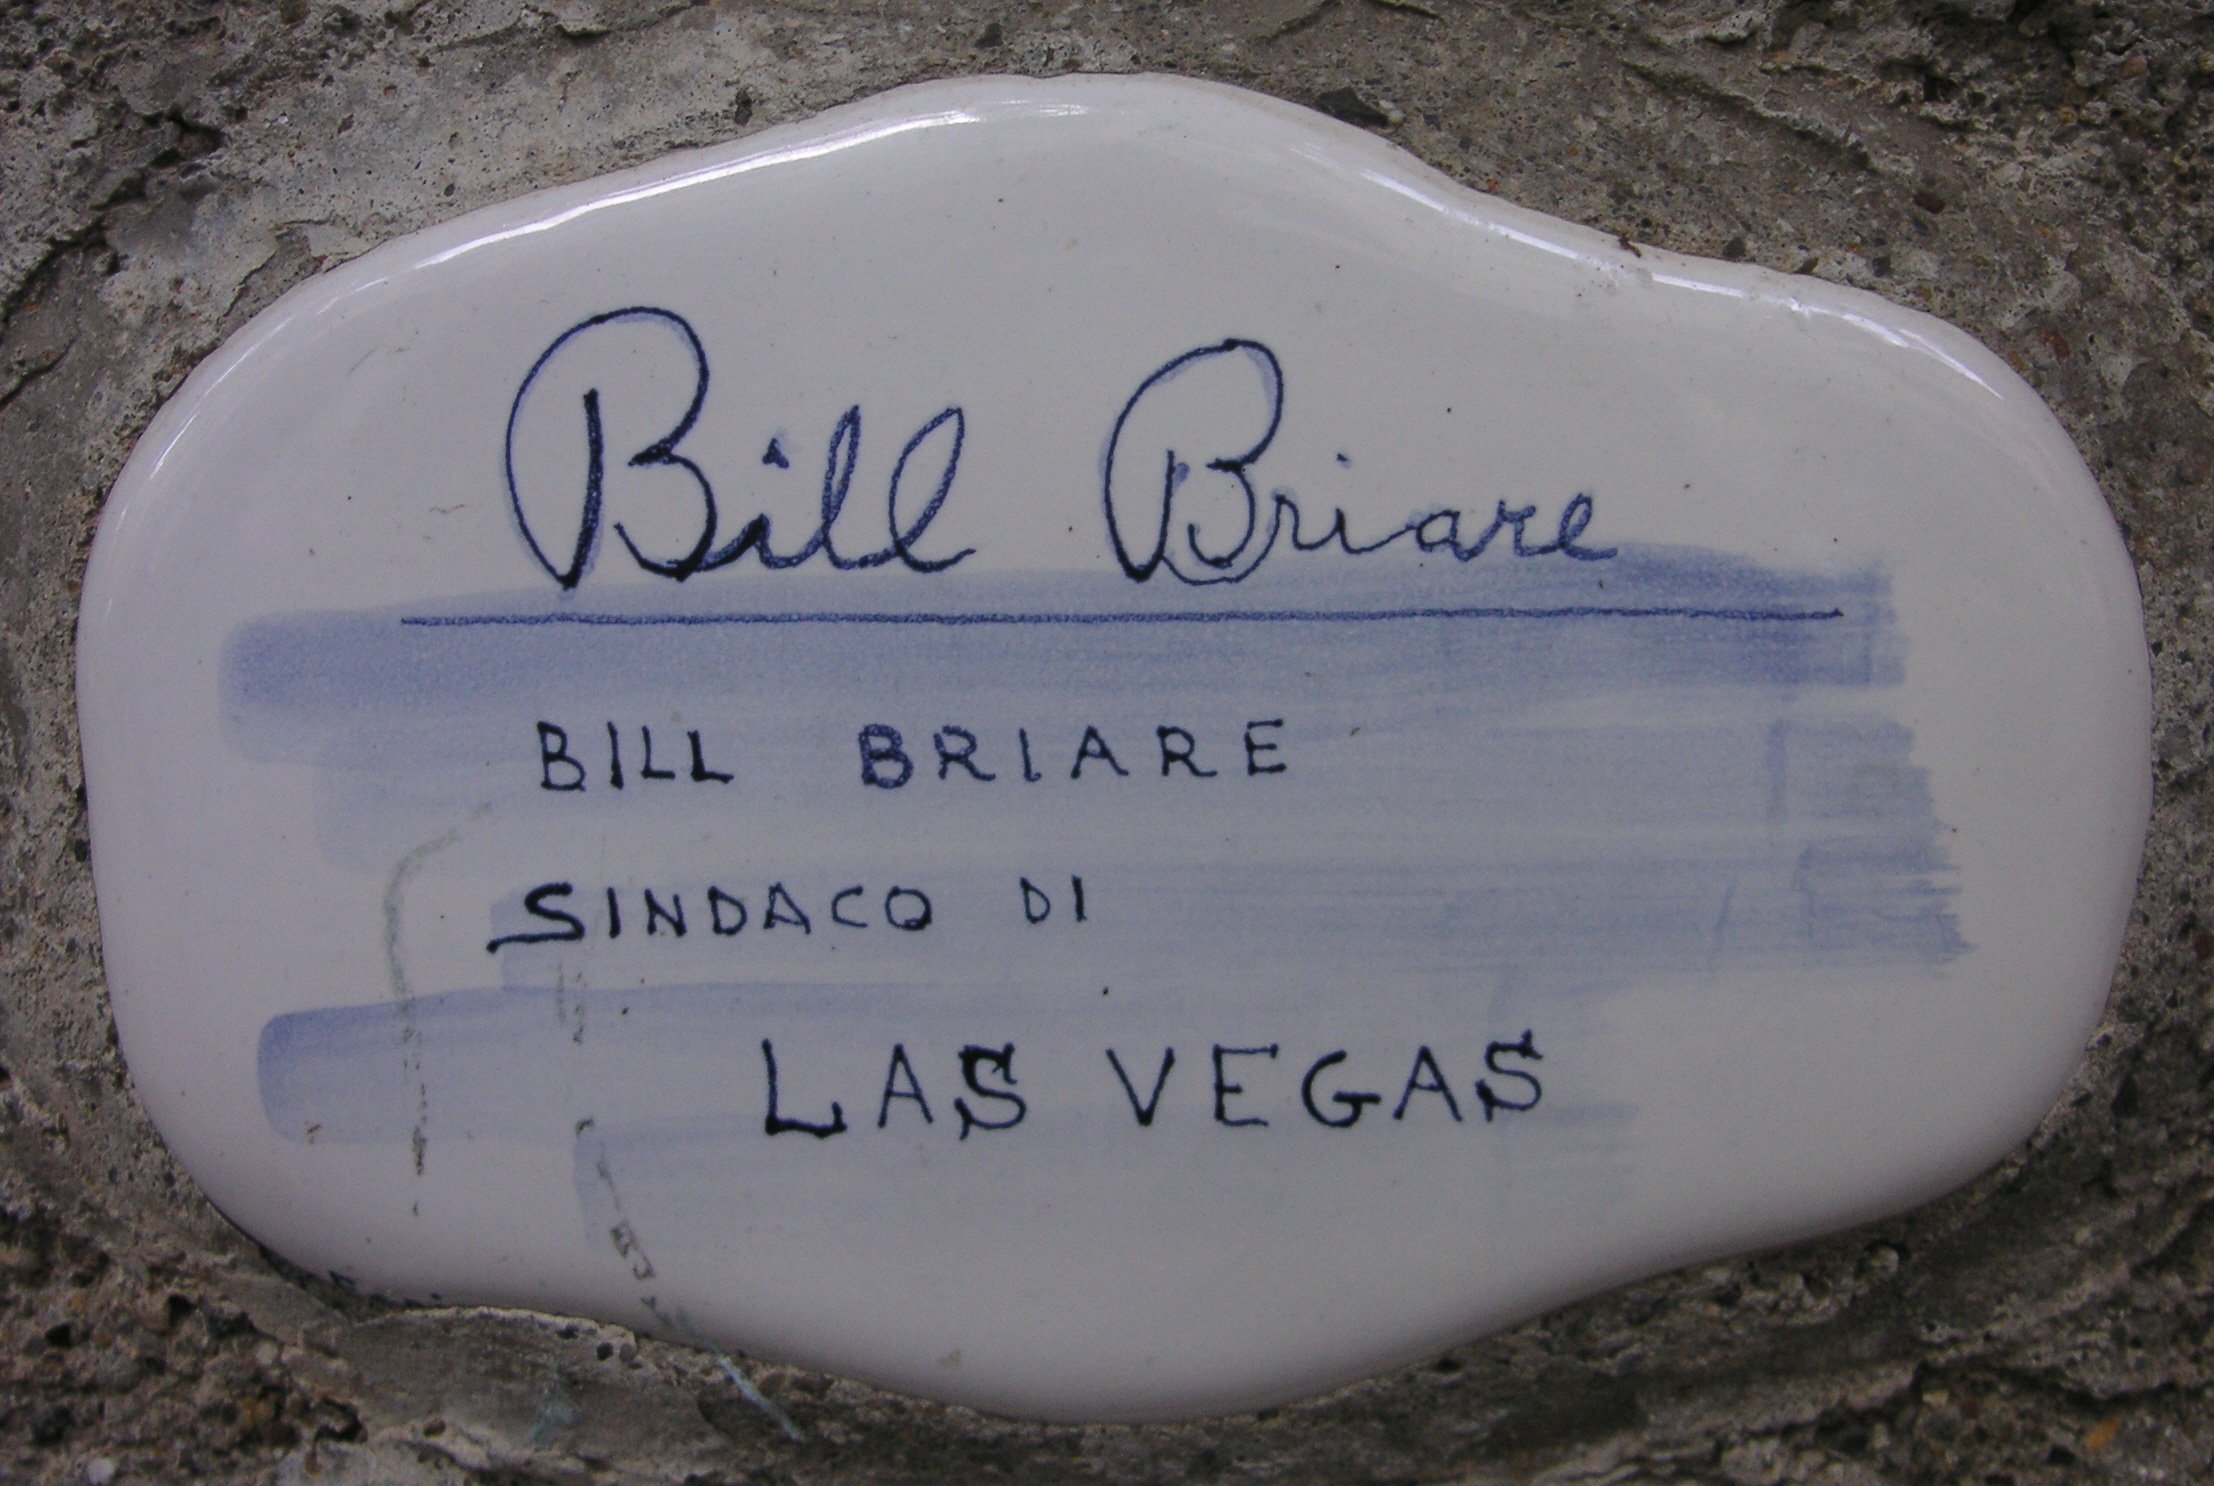
Signature of: william h briare